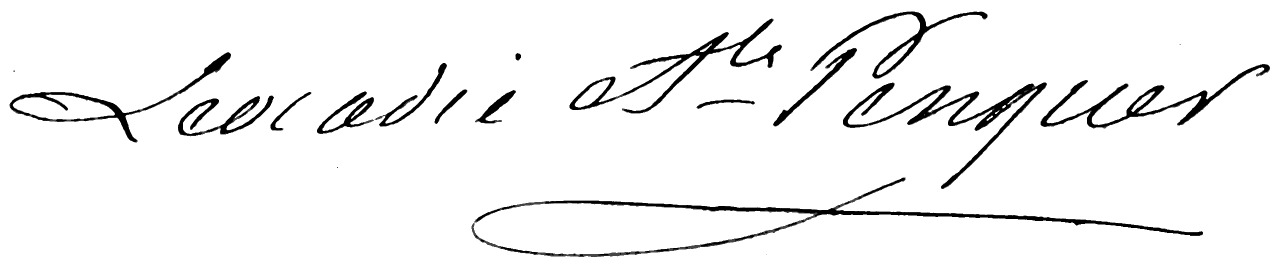
Signature of: léocadie salaün penquer